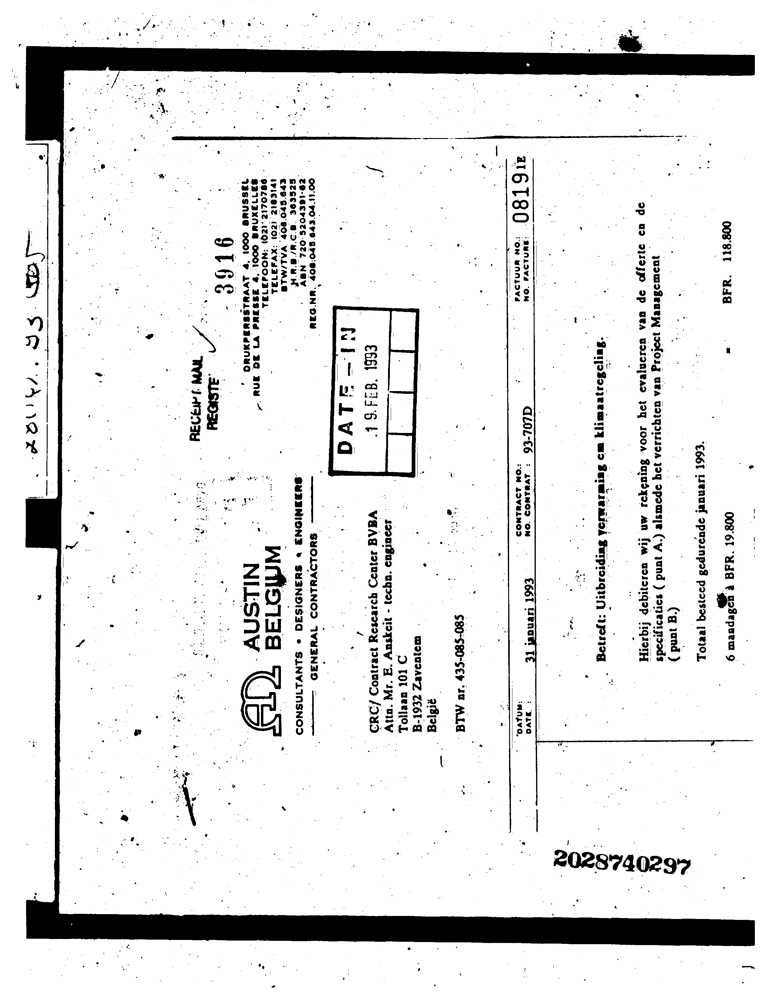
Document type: Invoice